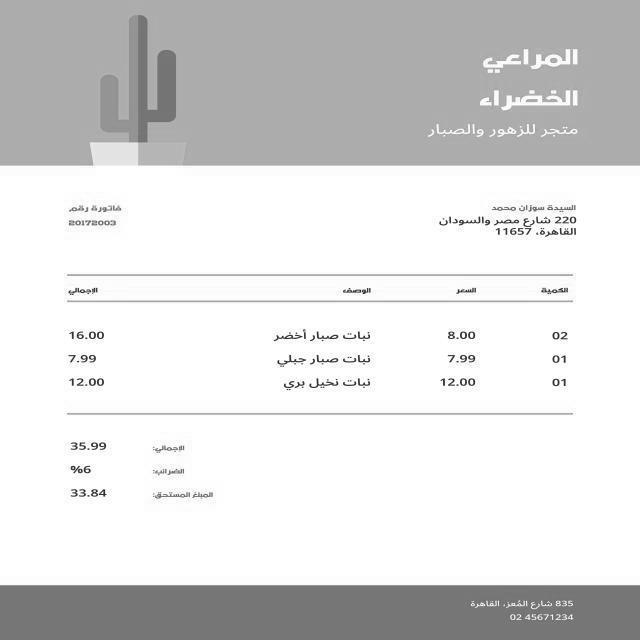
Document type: Invoice